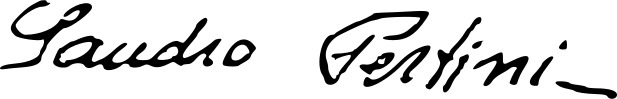
Signature of: sandro pertini